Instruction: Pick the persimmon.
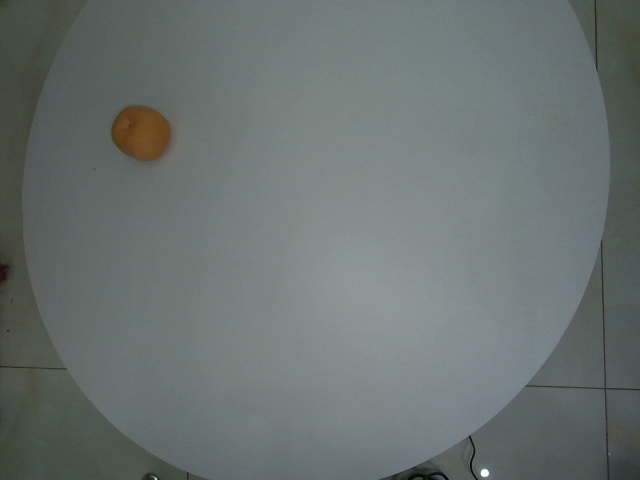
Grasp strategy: vertical